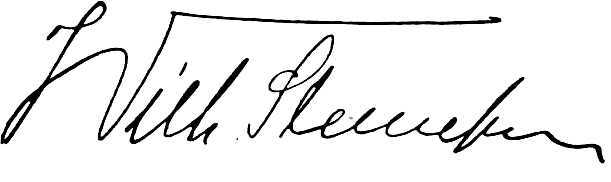
Signature of: wilhelm stenersen